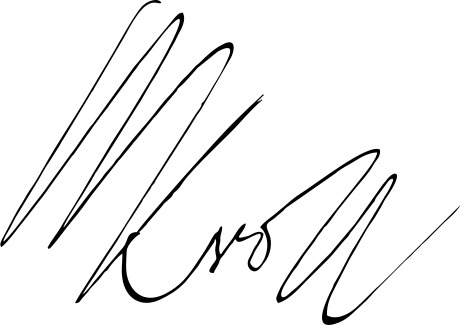
Signature of: wilhelm kroll